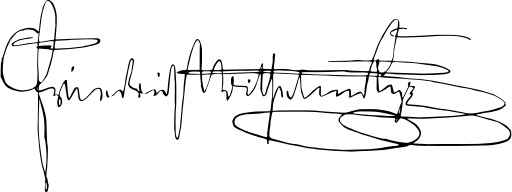
Signature of: frederick iii german emperor